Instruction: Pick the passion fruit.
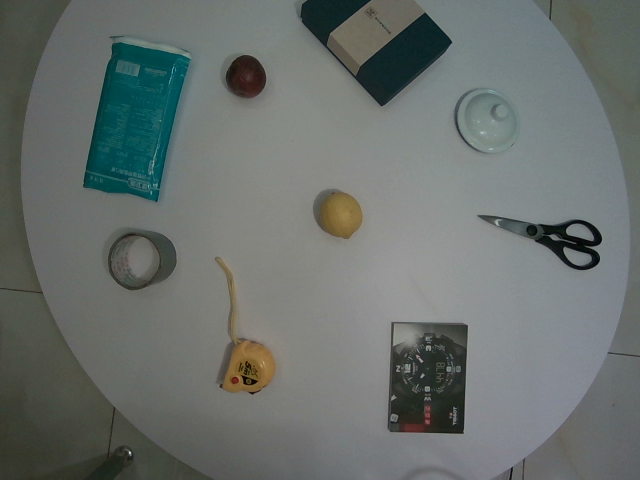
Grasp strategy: vertical